Question: What are the imaging findings?
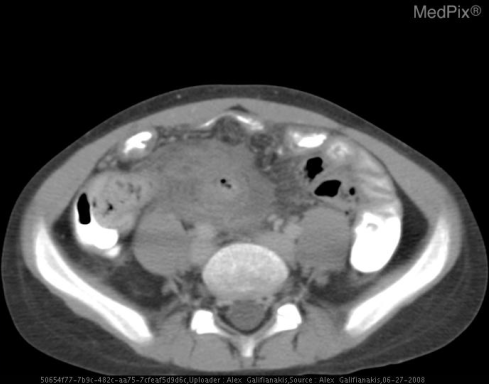
Answer: The imaging shows Ultrasound demonstrates a dilated, blind-ended tubular structure with surrounding fluid.
CT confirms a massively dilated appendix with surrounding inflammatory changes. CT confirms dilated edematous appendix with surrounding inflammatory fat stranding consistent with appendicitis..